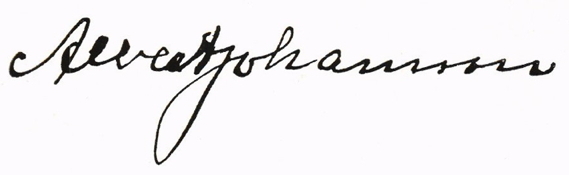
Signature of: sven johansson